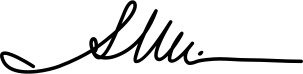
Signature of: aleksandër meksi